Patient: Male, age 68
A 68-year-old Japanese male was indicated a chest radiographic abnormality in the right upper lung field by routine health check-up. One month later, a right chest pain occurred, and he was diagnosed with right upper lobe pneumonia at the previous hospital. Despite antibiotic treatment, chest radiographic abnormality got worse and he was referred to our hospital for more thorough examinations. The patient was a current smoker with a 24-pack-year history of smoking. He had no medical history. His vital signs were within the normal limits. A general physical examination revealed an enlarged lymph node in the right axillary region. His lymph node was firm, unmovable and non-tender and measured 3.0 x 3.0 cm. A chest X-ray showed consolidation in the right upper lung field (Fig. 1). Contrast-enhanced whole-body computed tomography (CT) disclosed a right axillary lymphadenopathy and a right hilar mass with obstruction of the main bronchus (Fig. 2). 18-F-fluorodeoxyglucose (FDG) positron emission tomography (PET) revealed an abnormal FDG accumulation in the subcutaneous nodules on the mandibular and left chest wall, a part of the trachea, lymph nodes (submandibular, right axillary and mediastinal), right hilar mass, retroperitoneal mass and mass in the right femoral muscle with high metabolic activity (SUVmax: 5.75-21.1) (Fig. 3).
Bronchoscopy showed a white, moss-like appearance of the trachea just below the glottis and right B3 entrance stenosis with a large amount of purulent discharge (Fig. 4). A transbronchial biopsy (TBB) was performed on both lesions, and atypical medium-to large-sized cells were found arranged in nests with marked lymphocyte infiltration. An immunohistochemical study revealed focal positive staining for CD3, CD8, TIA-1, and C:C chemokine receptor type 4 (CCR4), and negative staining for CD4, CD20, and EBV (Fig. 5A and B). In addition, a biopsy of the subcutaneous nodules on the left chest wall also showed the same findings (Fig. 5C and D). A bone marrow biopsy showed hypoplastic marrow, and invasion of lymphoma was not suspected. From these results, the patient was diagnosed with stage IVA PTCL-NOS, and chemotherapy was started. The chemotherapy regimen included cyclophosphamide, adriamycin, vincristine, and prednisolone (CHOP therapy). Grade 4 neutropenia and Grade 1 thrombocytopenia were observed during the treatment. After five cycles of chemotherapy, contrast-enhanced whole-body CT showed a reduction in the right hilar mass and all of the lymph nodes (right axillary, mental, submandibular, cervical, subcarinal, splenic hilar and retroperitoneal region) (Fig. 6), with a partial response according to the Response Evaluation Criteria in Solid Tumors (version 1.1). After six courses of CHOP, contrast whole-body CT revealed an enlargement of the tumor mass in the right hilum, and salvage chemotherapy (CHASE therapy: cyclophosphamide, cytarabine, etoposide, and dexamethasone) was started. The patient ultimately died because of septic shock after undergoing three courses of CHASE therapy.
Keywords: airway lesion, peripheral t cell lymphoma not otherwise specified, transbronchial biopsy
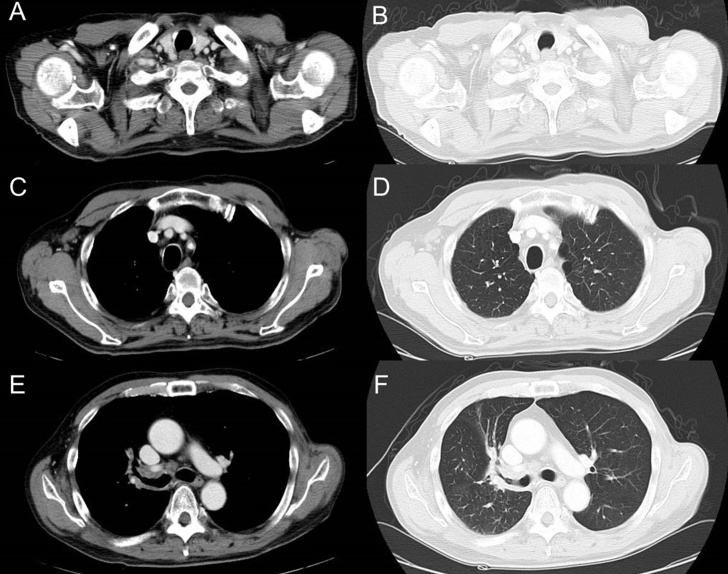
Image caption: CT images showed the marked reduction in the right hilar mass and multiple lymphadenopathies after five cycles of chemotherapy.